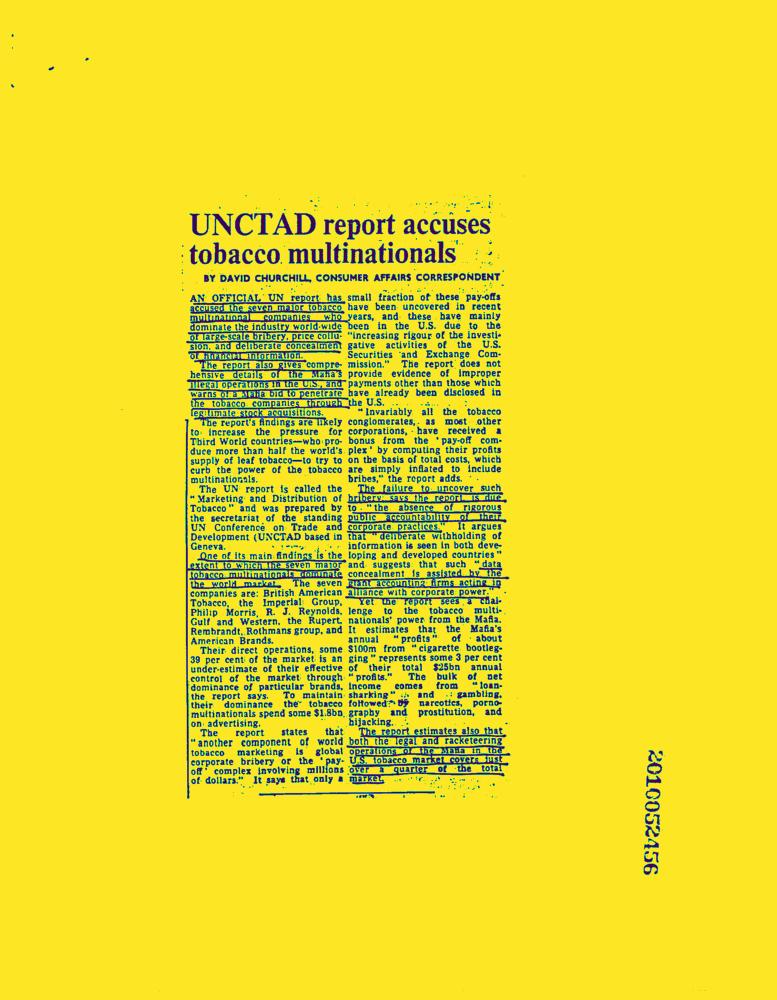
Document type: News-Article